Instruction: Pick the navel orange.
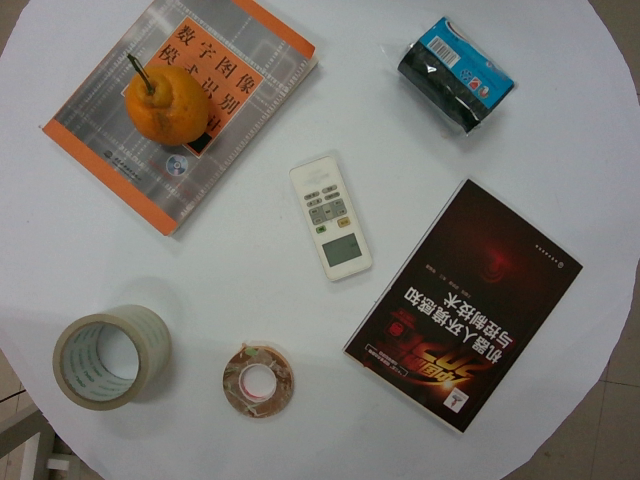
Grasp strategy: vertical